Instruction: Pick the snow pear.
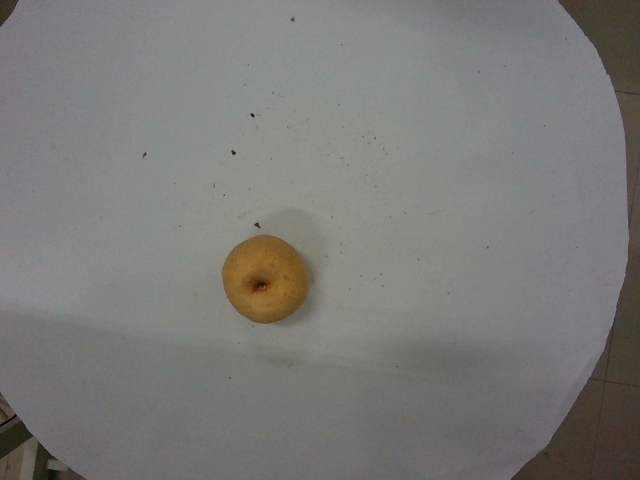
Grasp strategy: vertical